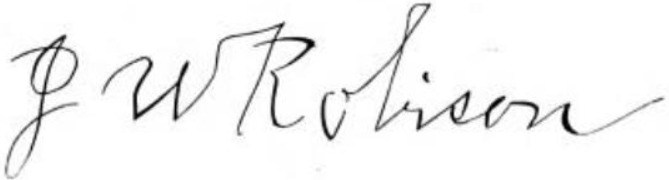
Signature of: james w robison